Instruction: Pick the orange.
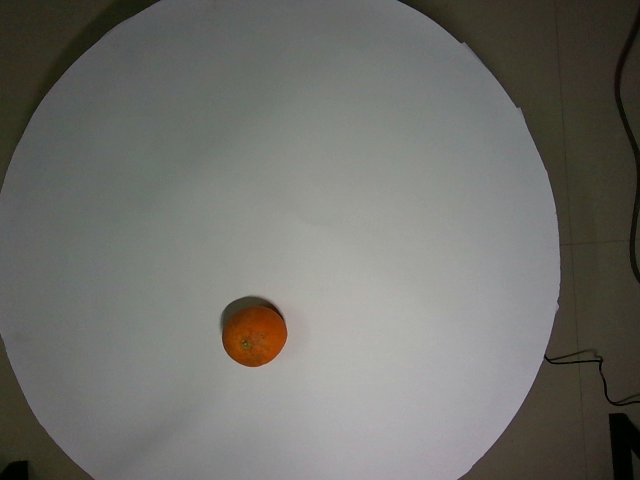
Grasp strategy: vertical